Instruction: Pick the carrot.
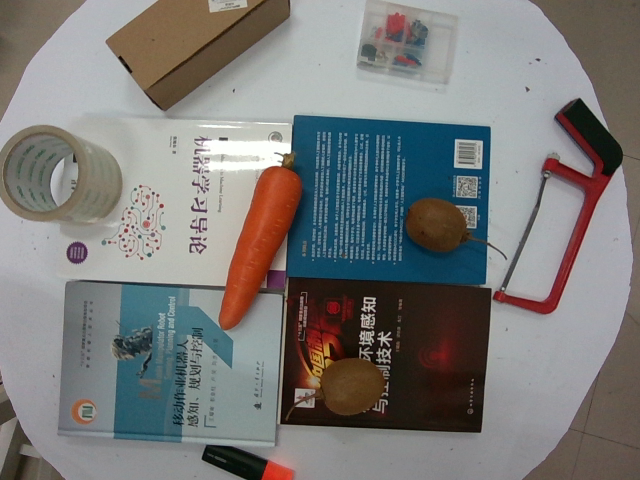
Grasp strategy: vertical